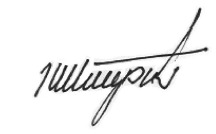
Signature of: nikola špirić